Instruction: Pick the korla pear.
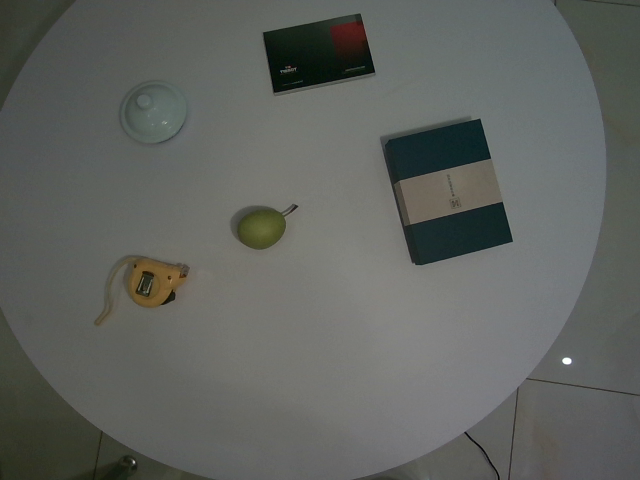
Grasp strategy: vertical